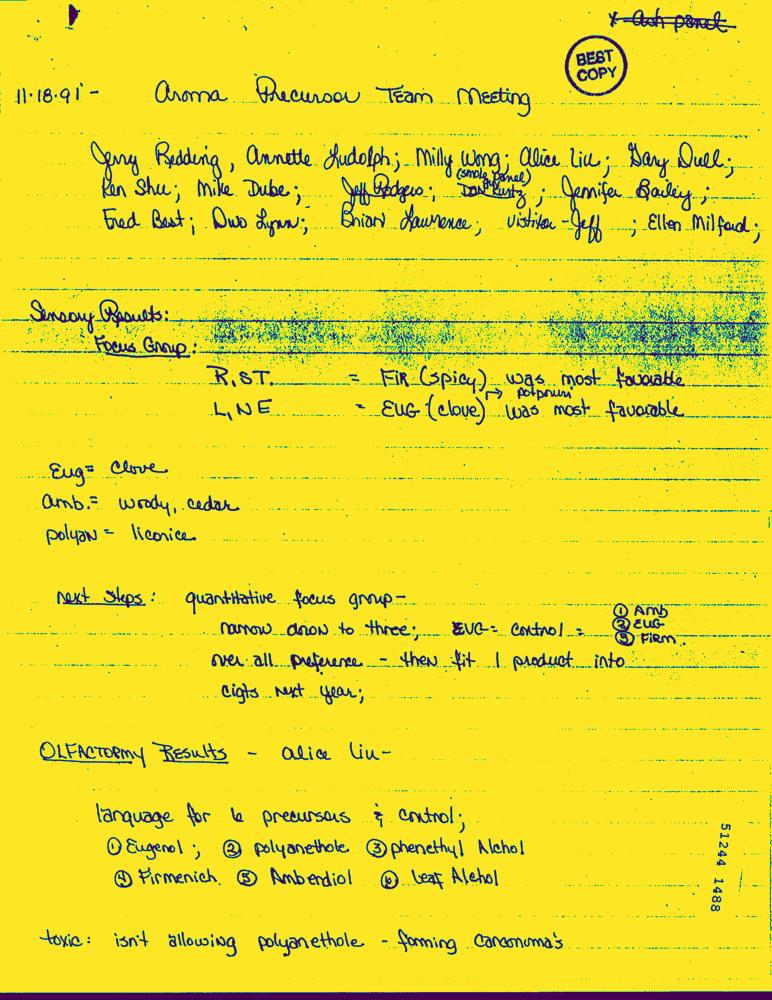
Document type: Hand-Written